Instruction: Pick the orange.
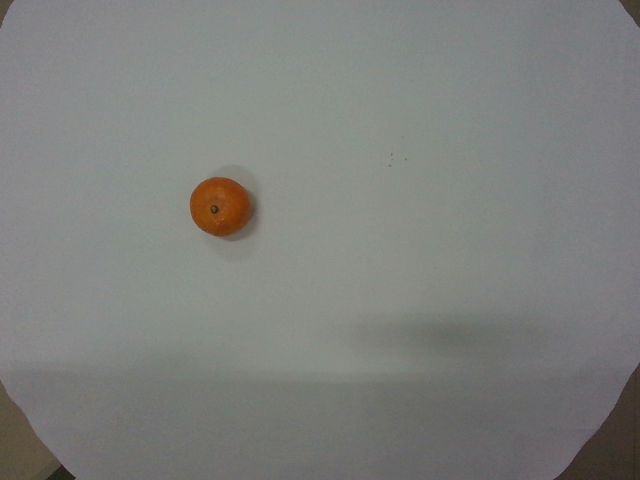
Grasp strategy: vertical